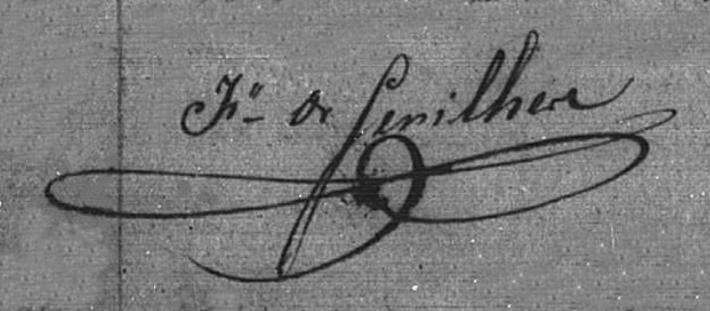
Signature of: jean françois de cariés de senilhes